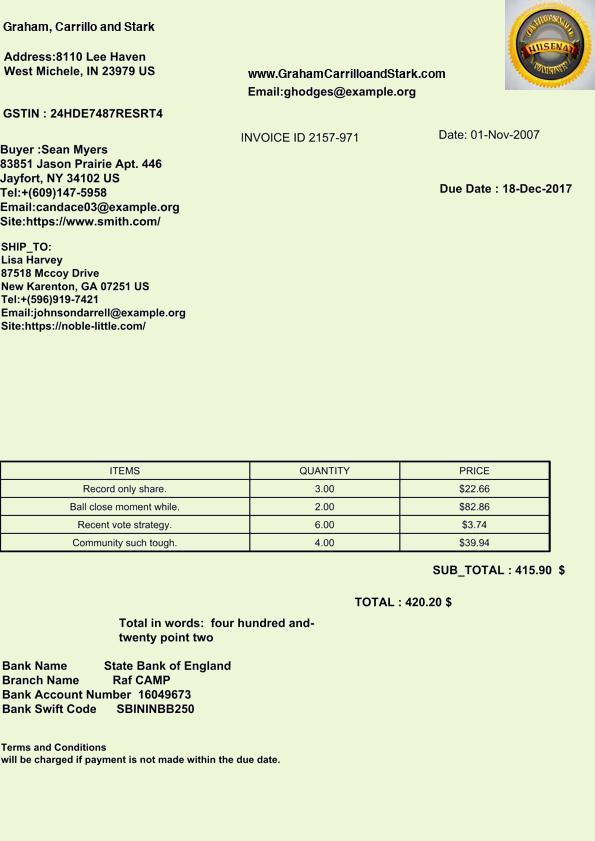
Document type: Invoice